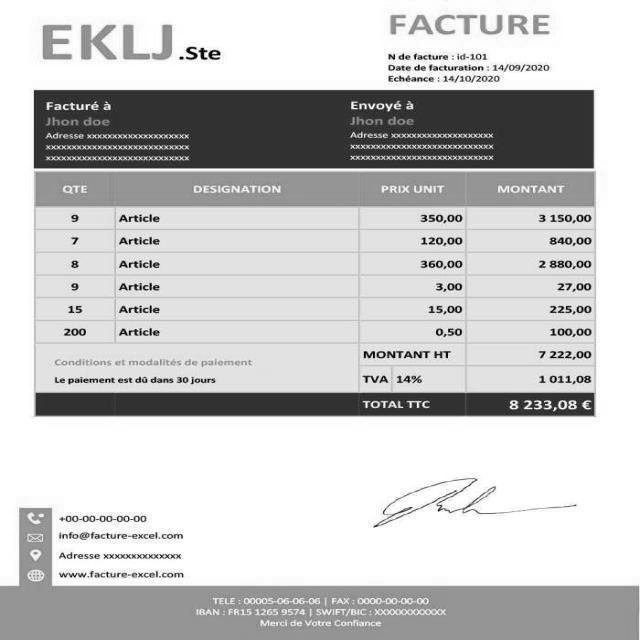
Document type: Invoice